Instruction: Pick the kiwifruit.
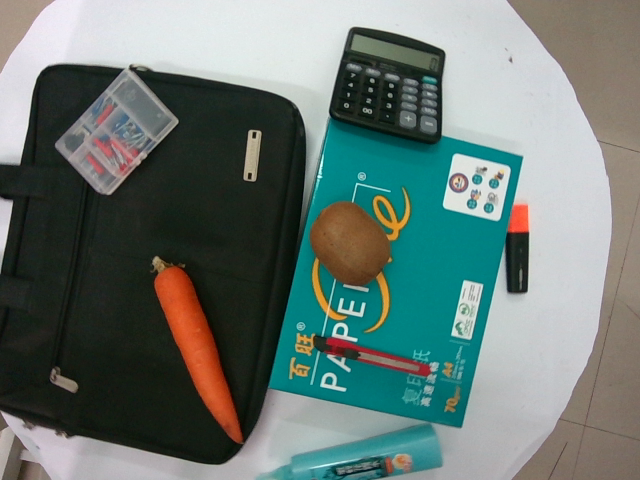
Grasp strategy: vertical